Question: What is the main concern?
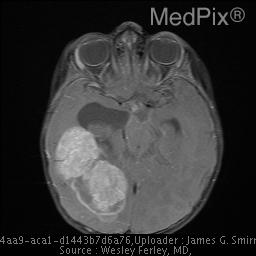
Answer: The findings suggest CT:  High density mass in the trigone of the right lateral ventricle. Mass effect.

MRI: Right lateral ventriclular mass with separate enhancing mass in left temporal horn, suggesting carcinoma.  Mass effect with midline shift.  Acute hemorrhage, right temporal horn, best seen on GRE images.  Trapping of right temporal horn. Hydrocephalus. The patient might have a history of 15 month old girl fell off a chair.  The following day, she was acting more somnolent.  Head CT was abnormal..